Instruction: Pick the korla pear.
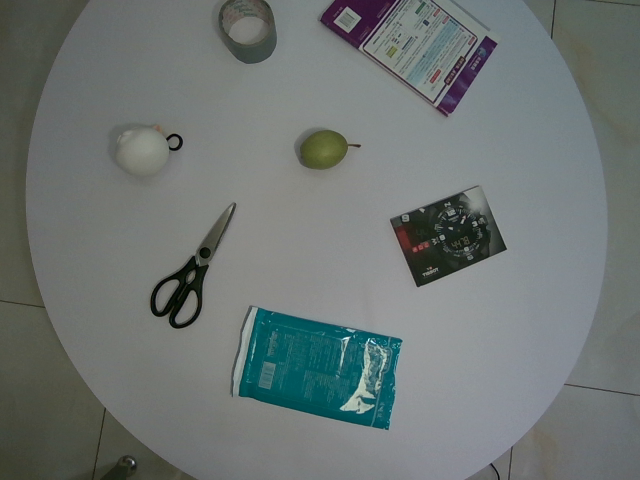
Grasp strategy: vertical